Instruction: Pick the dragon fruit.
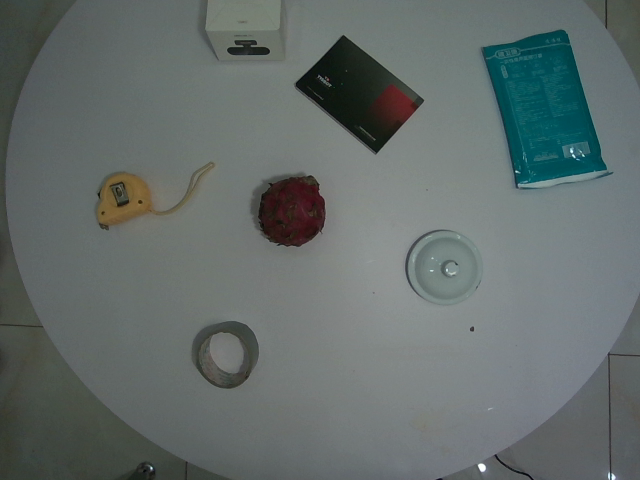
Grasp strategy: vertical